Question: What is the suspected problem?
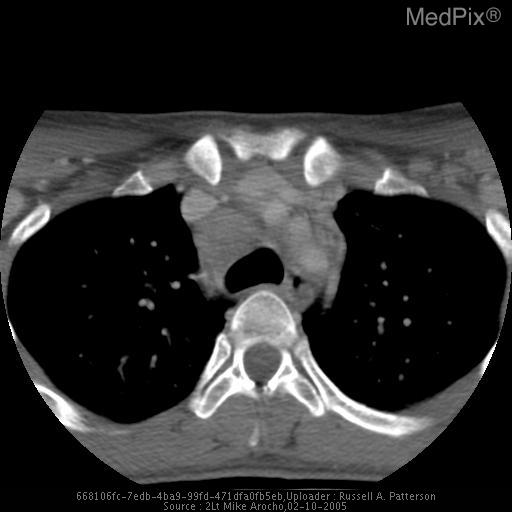
Answer: The findings suggest •  CXR: Enlargement of the right paratracheal stripe (8mm).
•  CT, neck:  2.4 x 2.4 cm mediastinal mass (enlarged lymph node). CT Slice Image (Axial). The patient might have a history of 27 yr old woman with c/o lymphadenopathy and fatigue for several months.